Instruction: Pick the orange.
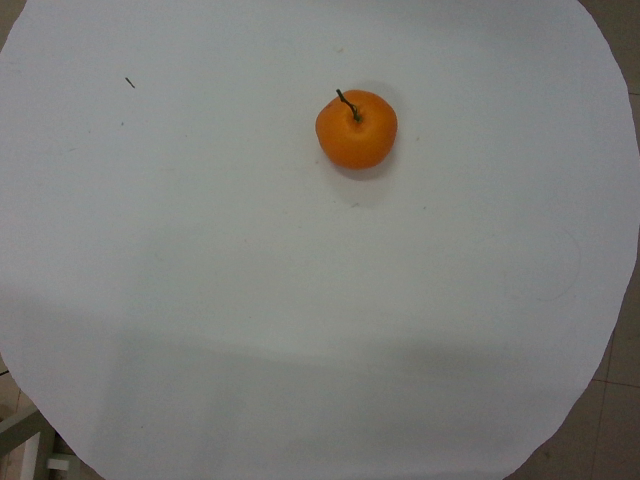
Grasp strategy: vertical